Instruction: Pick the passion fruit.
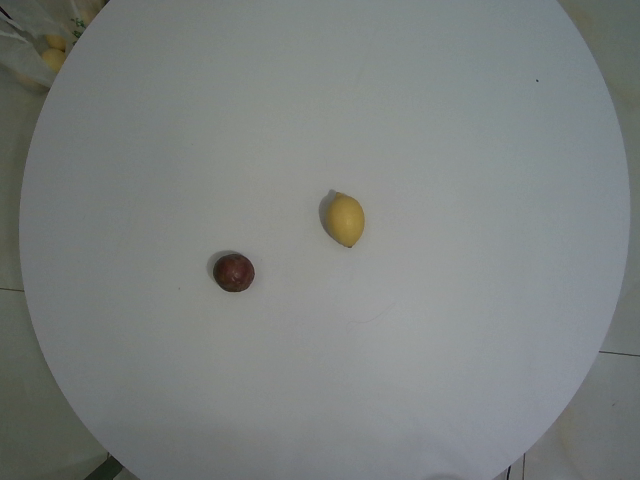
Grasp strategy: vertical